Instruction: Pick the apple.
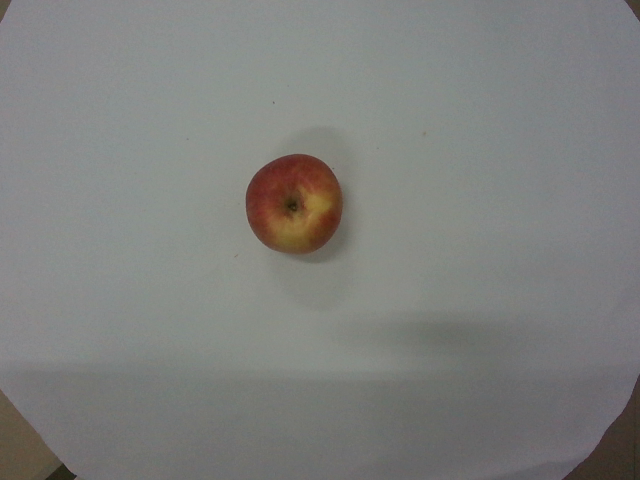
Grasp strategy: vertical